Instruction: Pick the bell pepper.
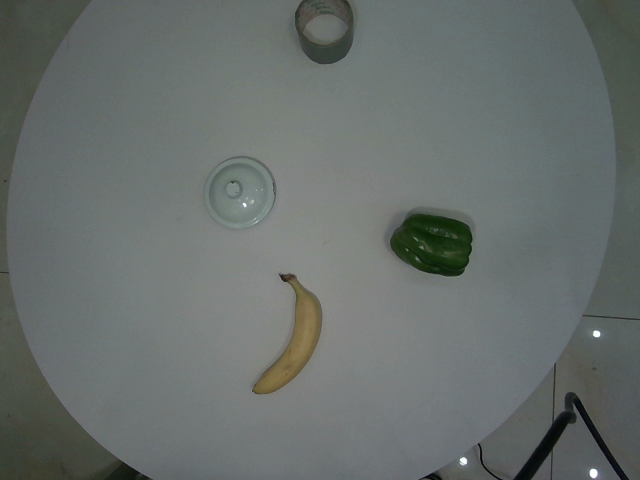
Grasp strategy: vertical